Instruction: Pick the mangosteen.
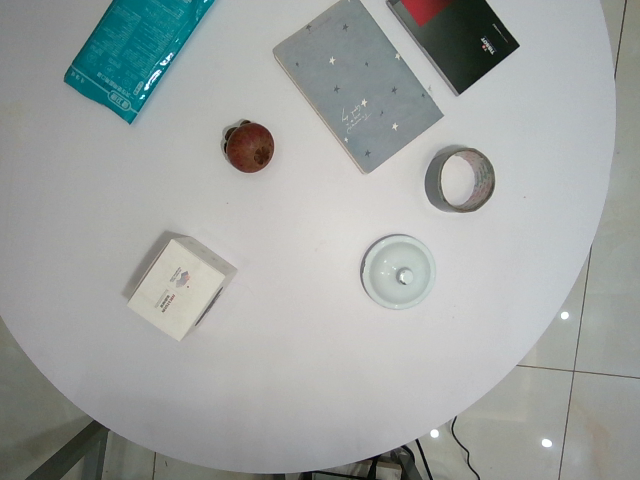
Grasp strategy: vertical